Question: Talk about the condition:
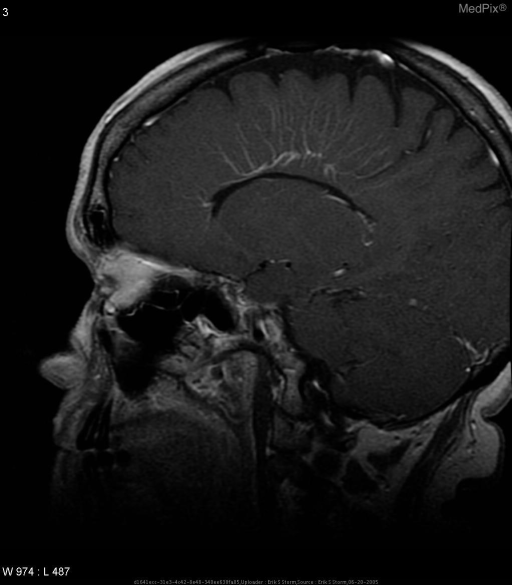
Answer: The disease is discussed as: There are four major types of vascular malformation:  » arteriovenous malformation
» cavernous malformation (cavernous hemangioma)
» capillary telangectasia
» developmental venous anomaly (venous angioma)

They are composed of radially arranged, dilated anomalous veins that converge into a "collector vein" - an enlarged transcortical or subependymal draining vein.

Microscopically they consist of dilated, thin walled venous channels separated by normal brain tissue.  The precise etiology is unknown but they likely represent extreme anatomic variants and not true vascular malformations.

They are located in the deep cerebral or cerebellar white matter, most often near the margin of an adjacent ventricle.  The most common site is adjacent to the frontal horn of the lateral ventricle.

They can occur at any age and often are asymptomatic and therefore may be incidental findings on imaging studies.

They are the most common vascular “malformation” found at autopsy.  Most are solitary, but multiple lesions can occur in the rubber bleb nevus syndrome.

Imaging:
CT- Non enhanced CT scans are typically normal or show an ill-defined slightly hyperdense area.  Following contrast administration, an enhancing tuft of rounded or linear vessels near the angle of a ventricle is identified.  These enlarged medullary veins become continuous, with a dilated transcortical draining vein that in turn empties into an adjacent dural sinus, cortical or subependymal vein.  Edema and mass effect are typically absent.

MR- On magnetic resonance scans a stellate tangle of venous tributaries drains into a larger, sharply delineated vein that often shows high-velocity signal void.  Flow-related enhancement can occasionally be seen.  After contrast administration, the enlarged medullary tributaries and the transcerebral or subependymal draining veins are typically well seen.  Evidence of gliosis or hemorrhage is present in 10-15% of cases.